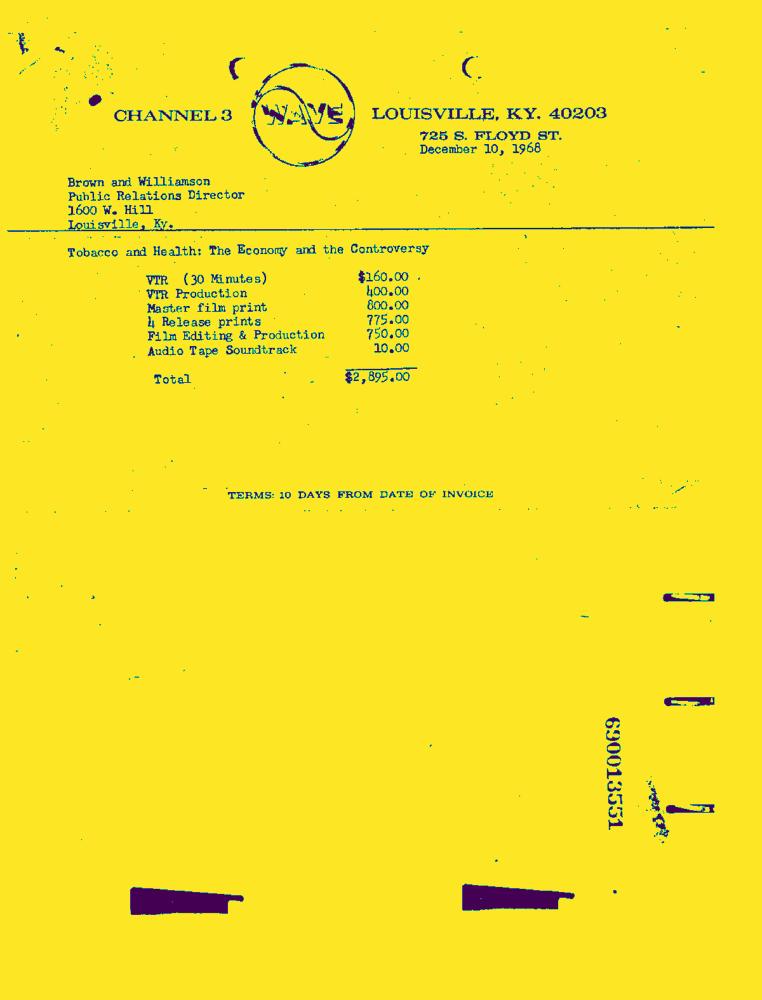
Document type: Invoice-Doc